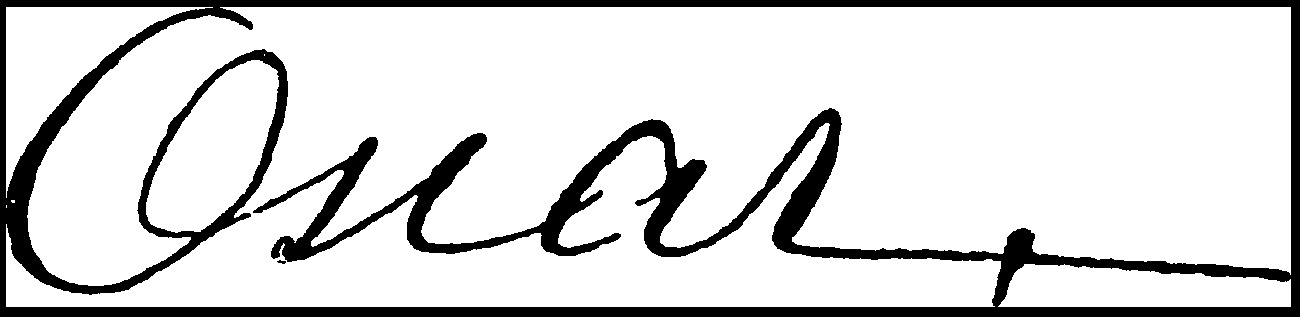
Signature of: oscar ii of sweden